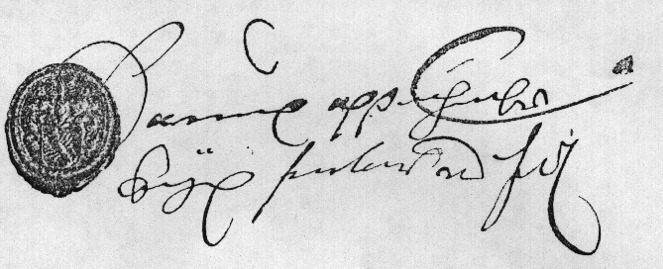
Signature of: samuel oppenheimer